Question: How does the patient history play a role?
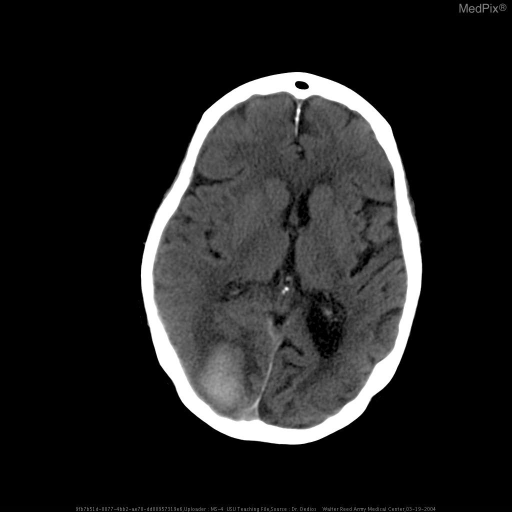
Answer: The patient's history of 89 y/o with past medical history significant for dementia and hypertension, noted to have altered mental status at home. is key in understanding the case.